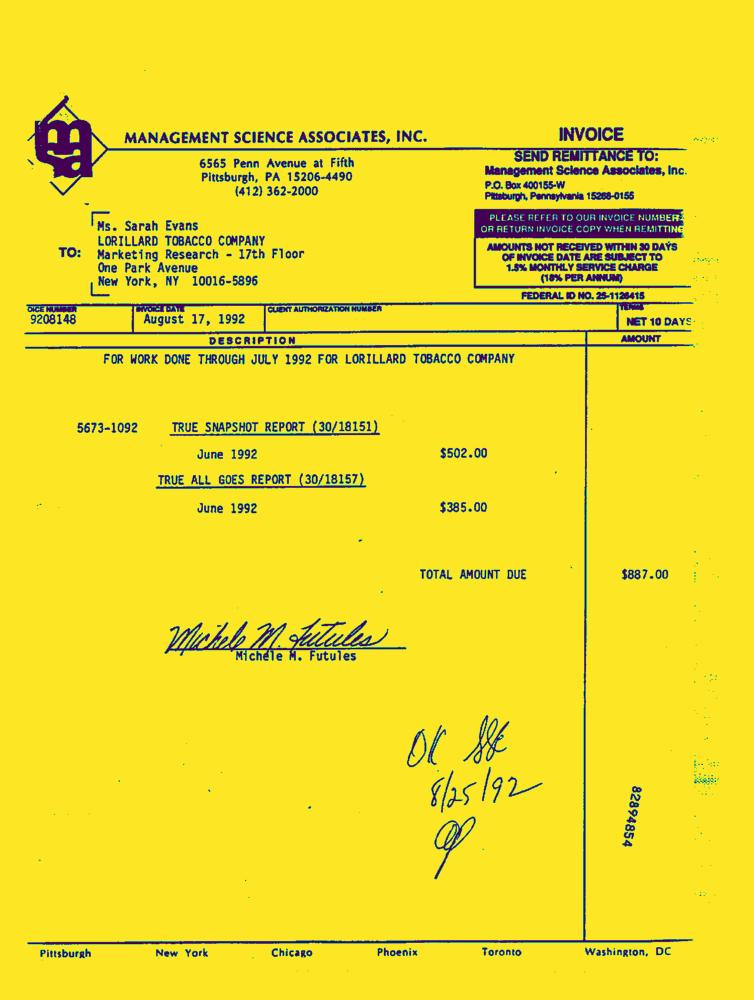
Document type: Invoice-Doc